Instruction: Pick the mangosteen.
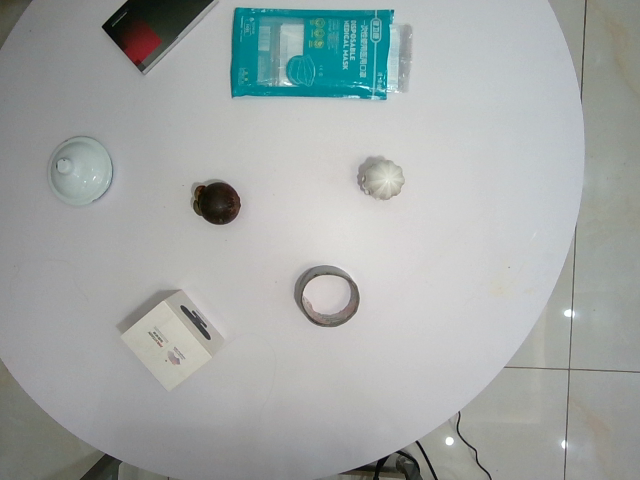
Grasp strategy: vertical